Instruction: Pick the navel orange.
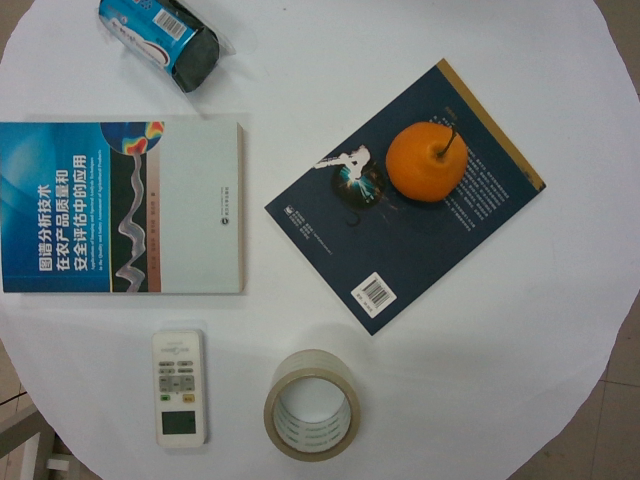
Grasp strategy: vertical